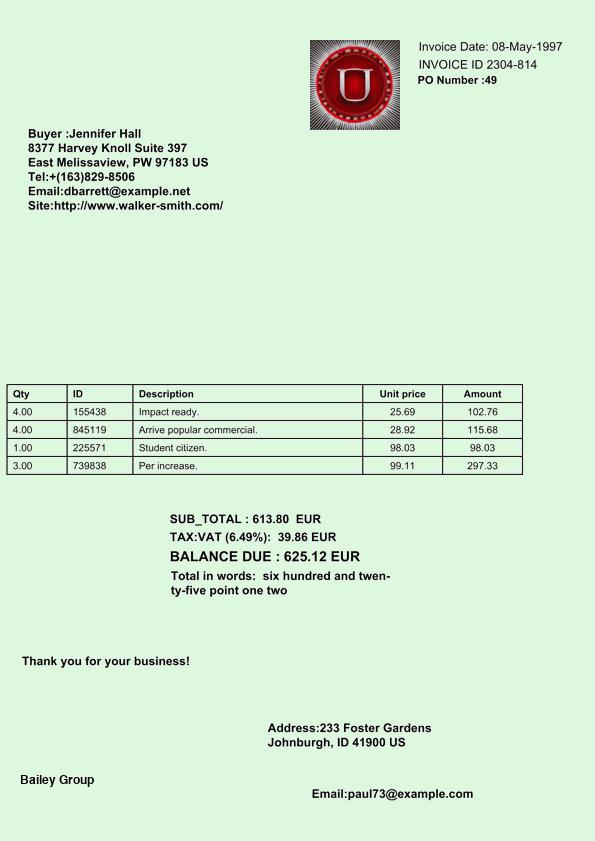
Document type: Invoice